Question: What was observed in the imaging?
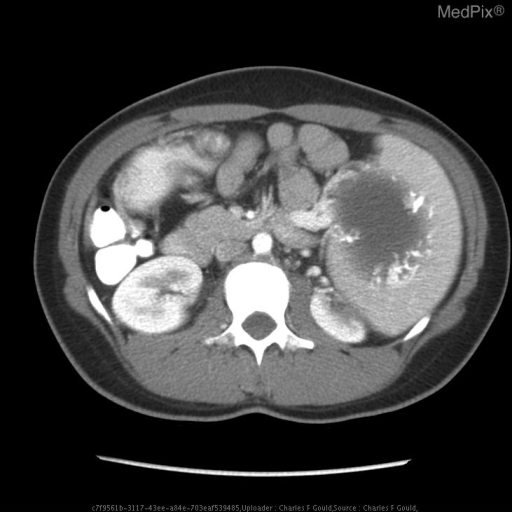
Answer: The imaging shows PA and lateral chest radiograph: Vague airspace opacity within the left lung base, which partially silhouettes the left heart border near the apex, representing lingular pneumonia.  Additionally, there is an ovoid soft-tissue density with peripheral calcifications seen occupying the left upper quadrant that measures 15.8cm X 12.4cm X 12.9cm, likely representing a calcified splenic cyst.

CT abdomen/pelvis:  Confirms a large cyst within in the spleen with a thin calcified rim.  The spleen is enlarged secondary to cyst.  The pancreas and stomach are displaced to the right.  The colon is displaced inferiorly.  The left kidney is slightly compressed. Confirms a large cyst within in the spleen with a thin calcified rim.  The spleen is enlarged secondary to cyst.  The pancreas and stomach are displaced to the right.  The colon is displaced inferiorly.  The left kidney is slightly compressed..